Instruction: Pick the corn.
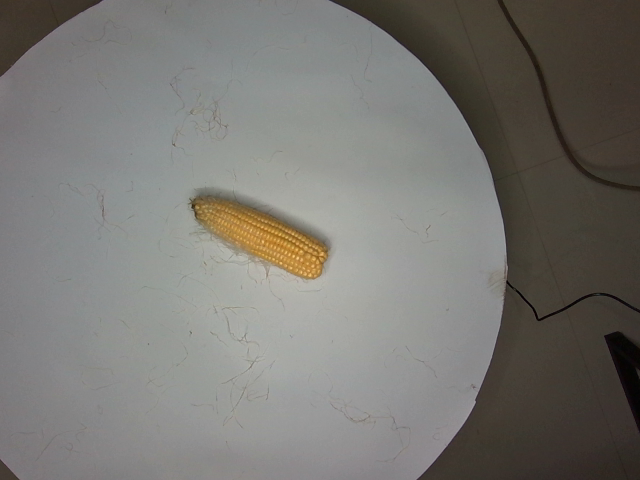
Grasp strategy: vertical